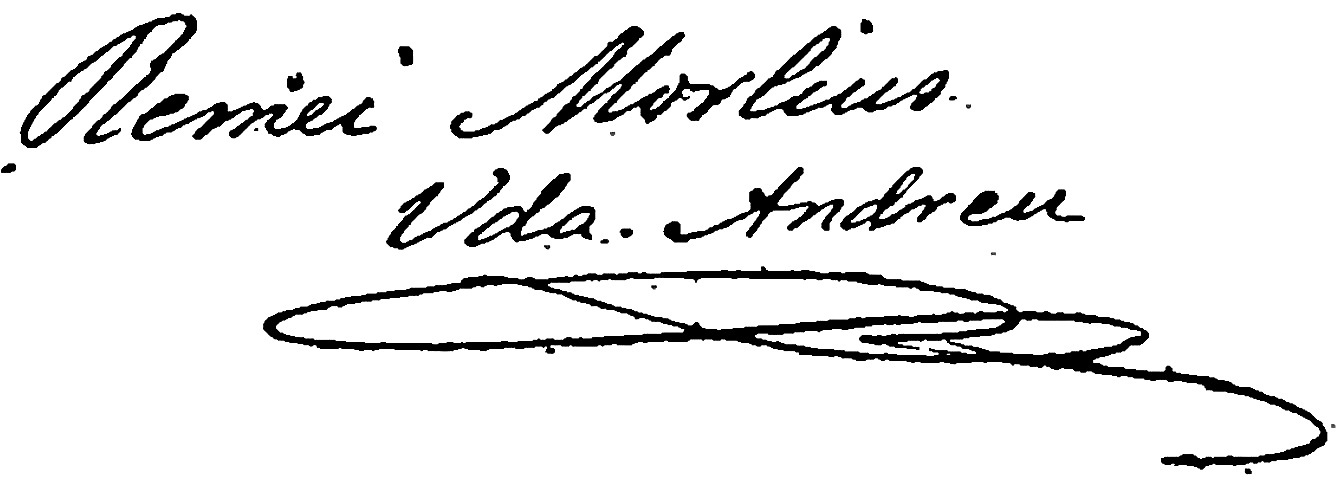
Signature of: remei morlius i balanzó